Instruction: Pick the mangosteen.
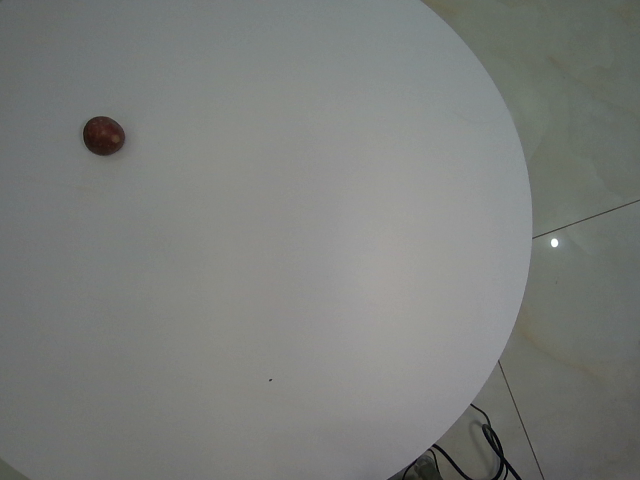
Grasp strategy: vertical